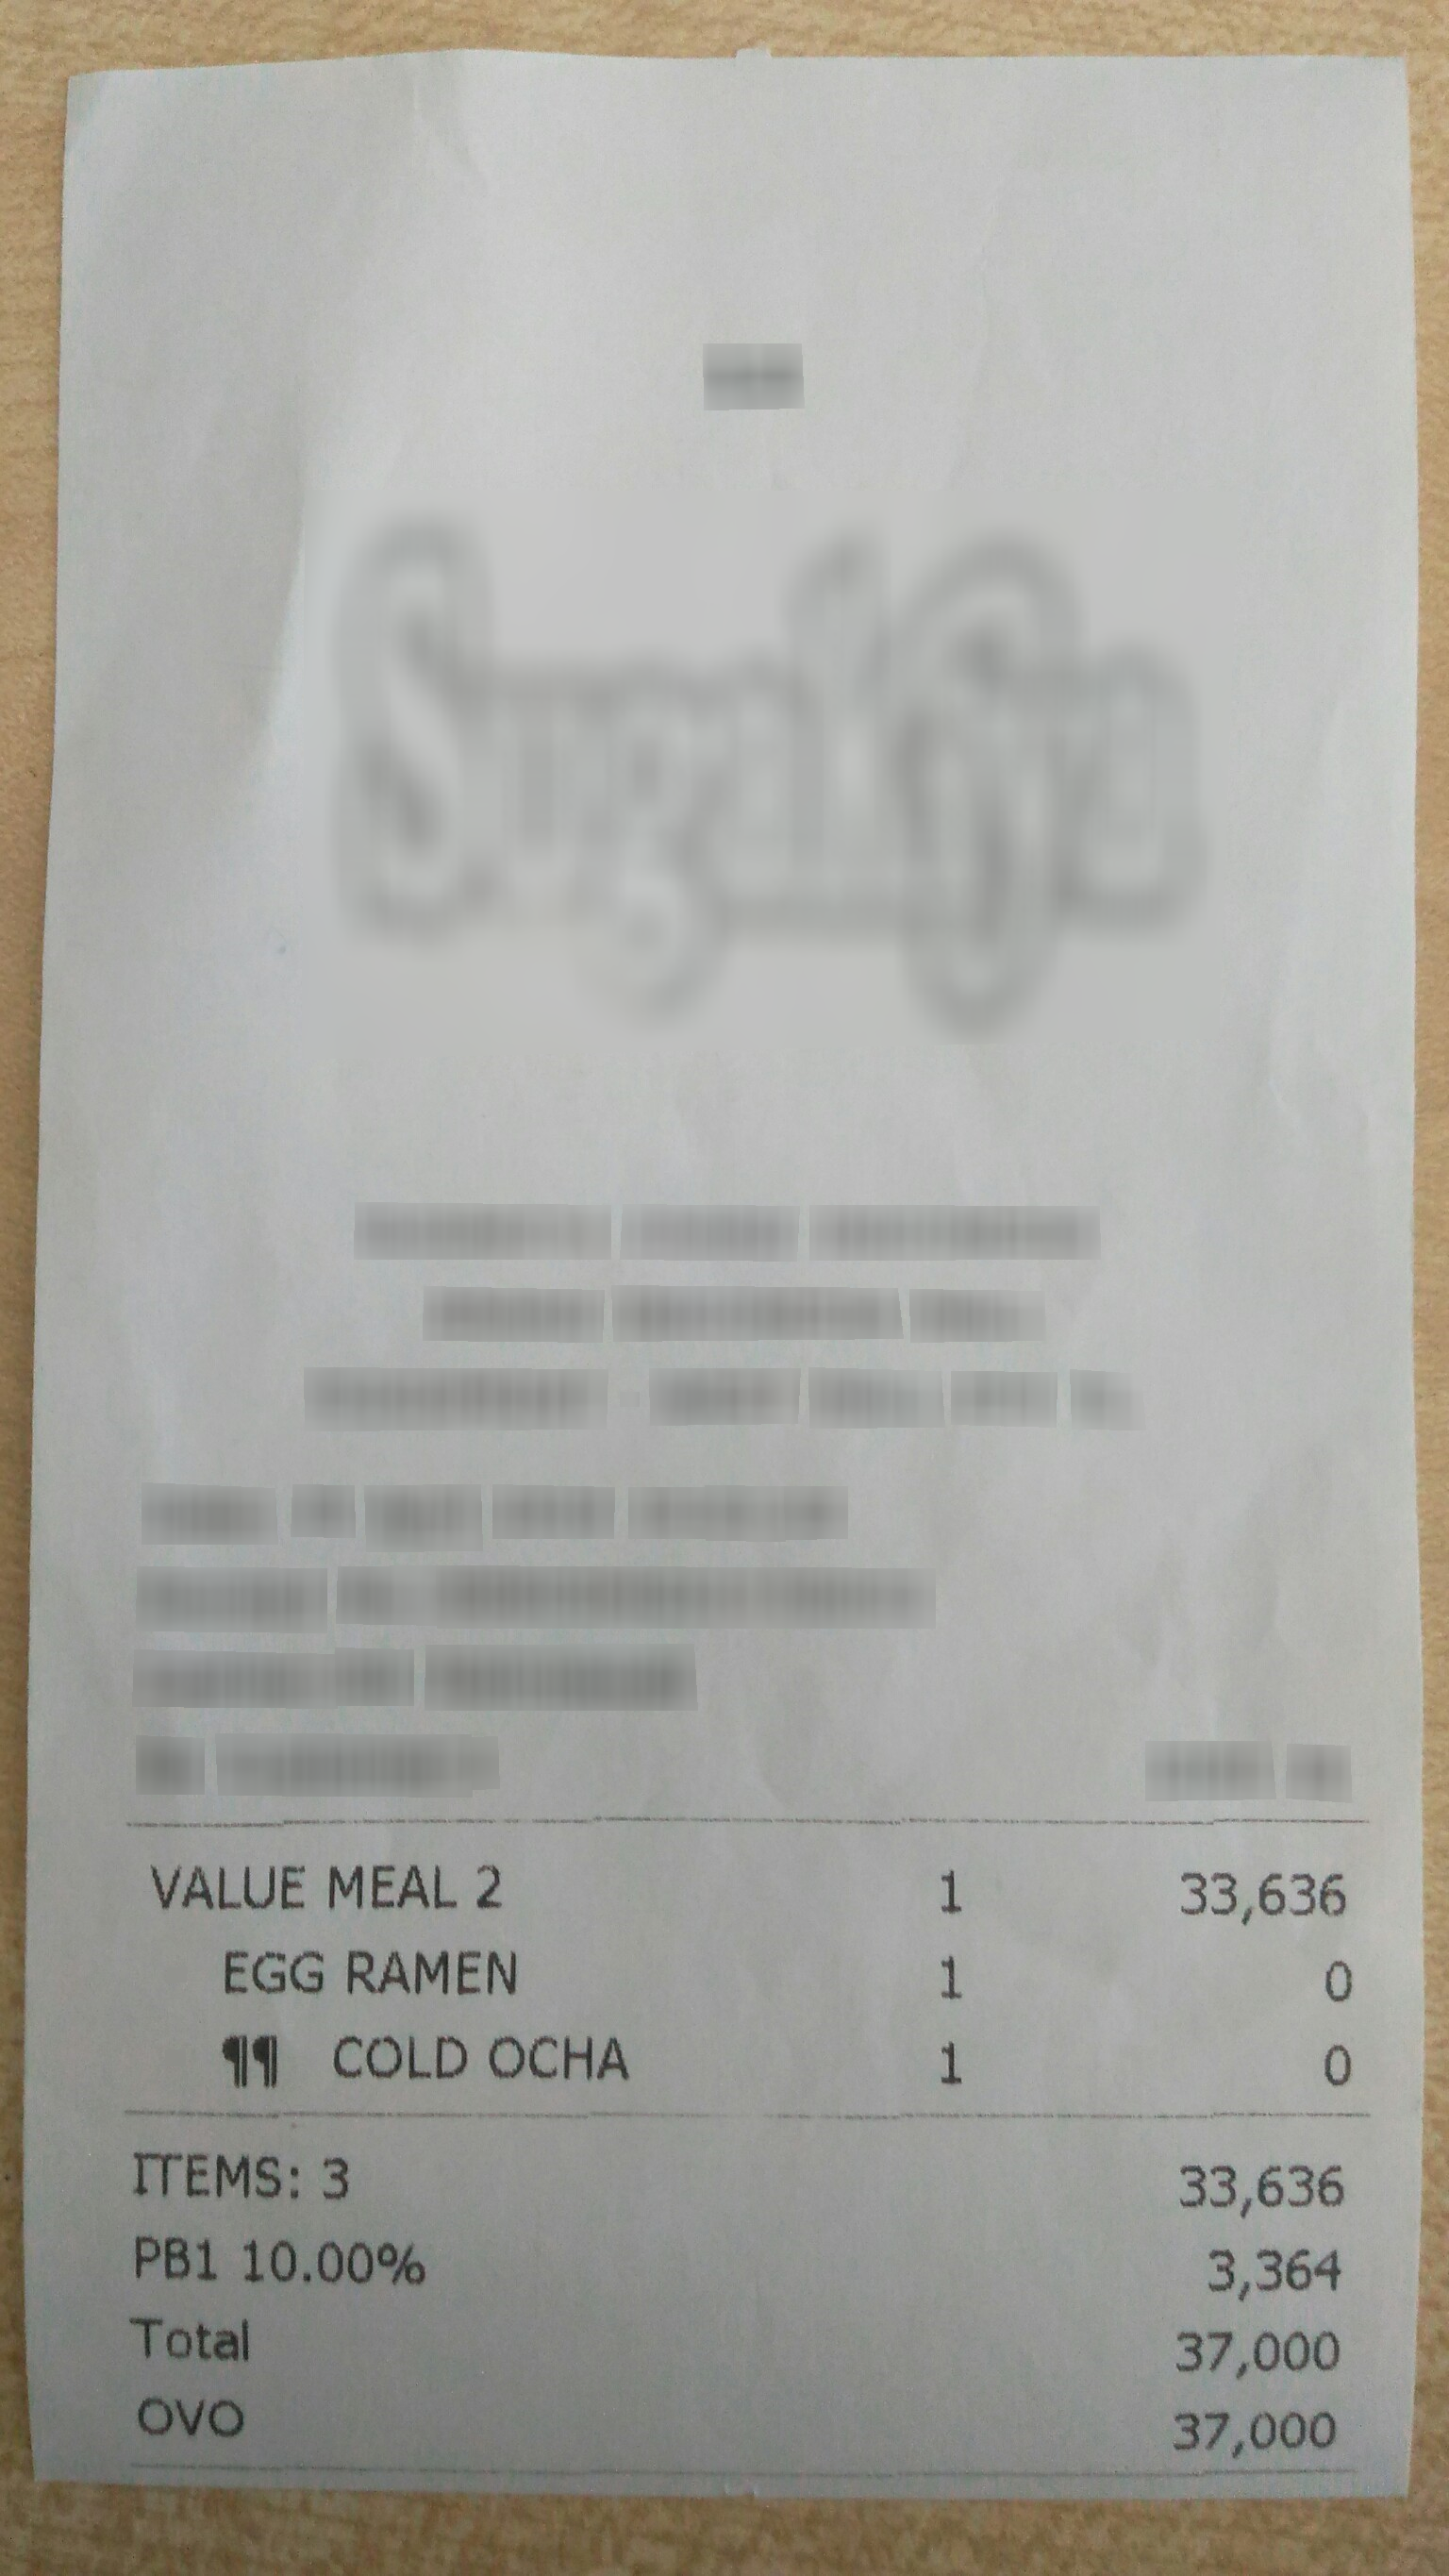
Number of items: 6
Subtotal: 33,636
Tax: 3,364
Total: 37,000
OCR text regions:
text: VALUE
text: MEAL
text: 2
text: 1
text: 33,636
text: EGG
text: RAMEN
text: 1
text: 0
text: COLD
text: OCHA
text: 1
text: 0
text: 33,636
text: PB1
text: 10.00%
text: 3,364
text: Total
text: 37,000
text: OVO
text: 37,000
text: ITEMS:
text: 3